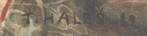
Signature of: tomáš haleš